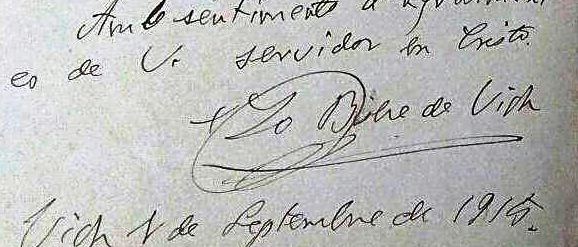
Signature of: josep torras i bages